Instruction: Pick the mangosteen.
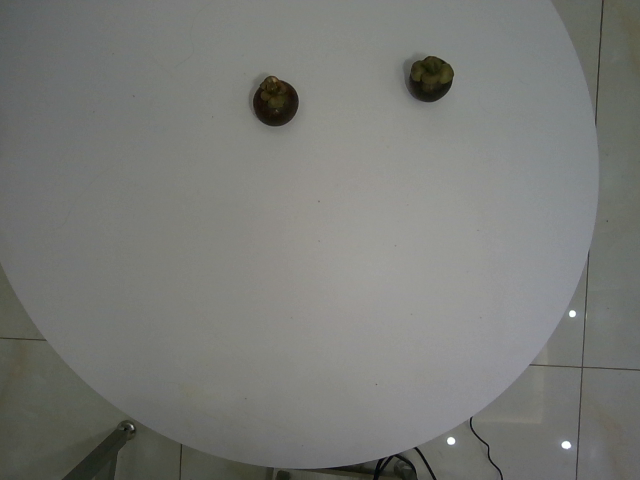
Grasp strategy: vertical